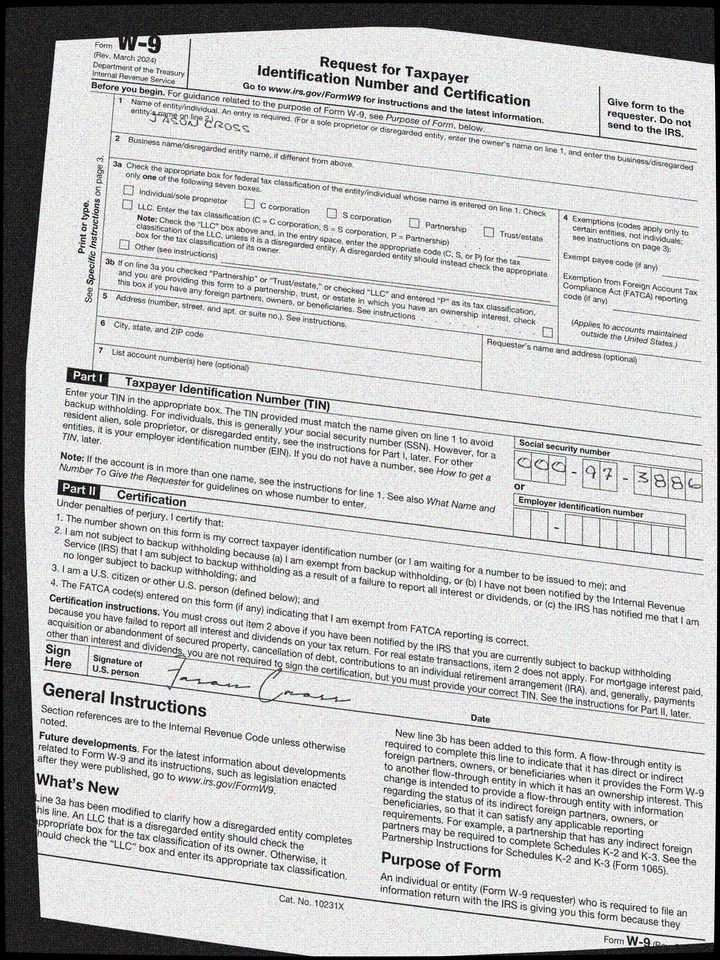
cbx: no
ssn: 000973886
enm: Jason Cross